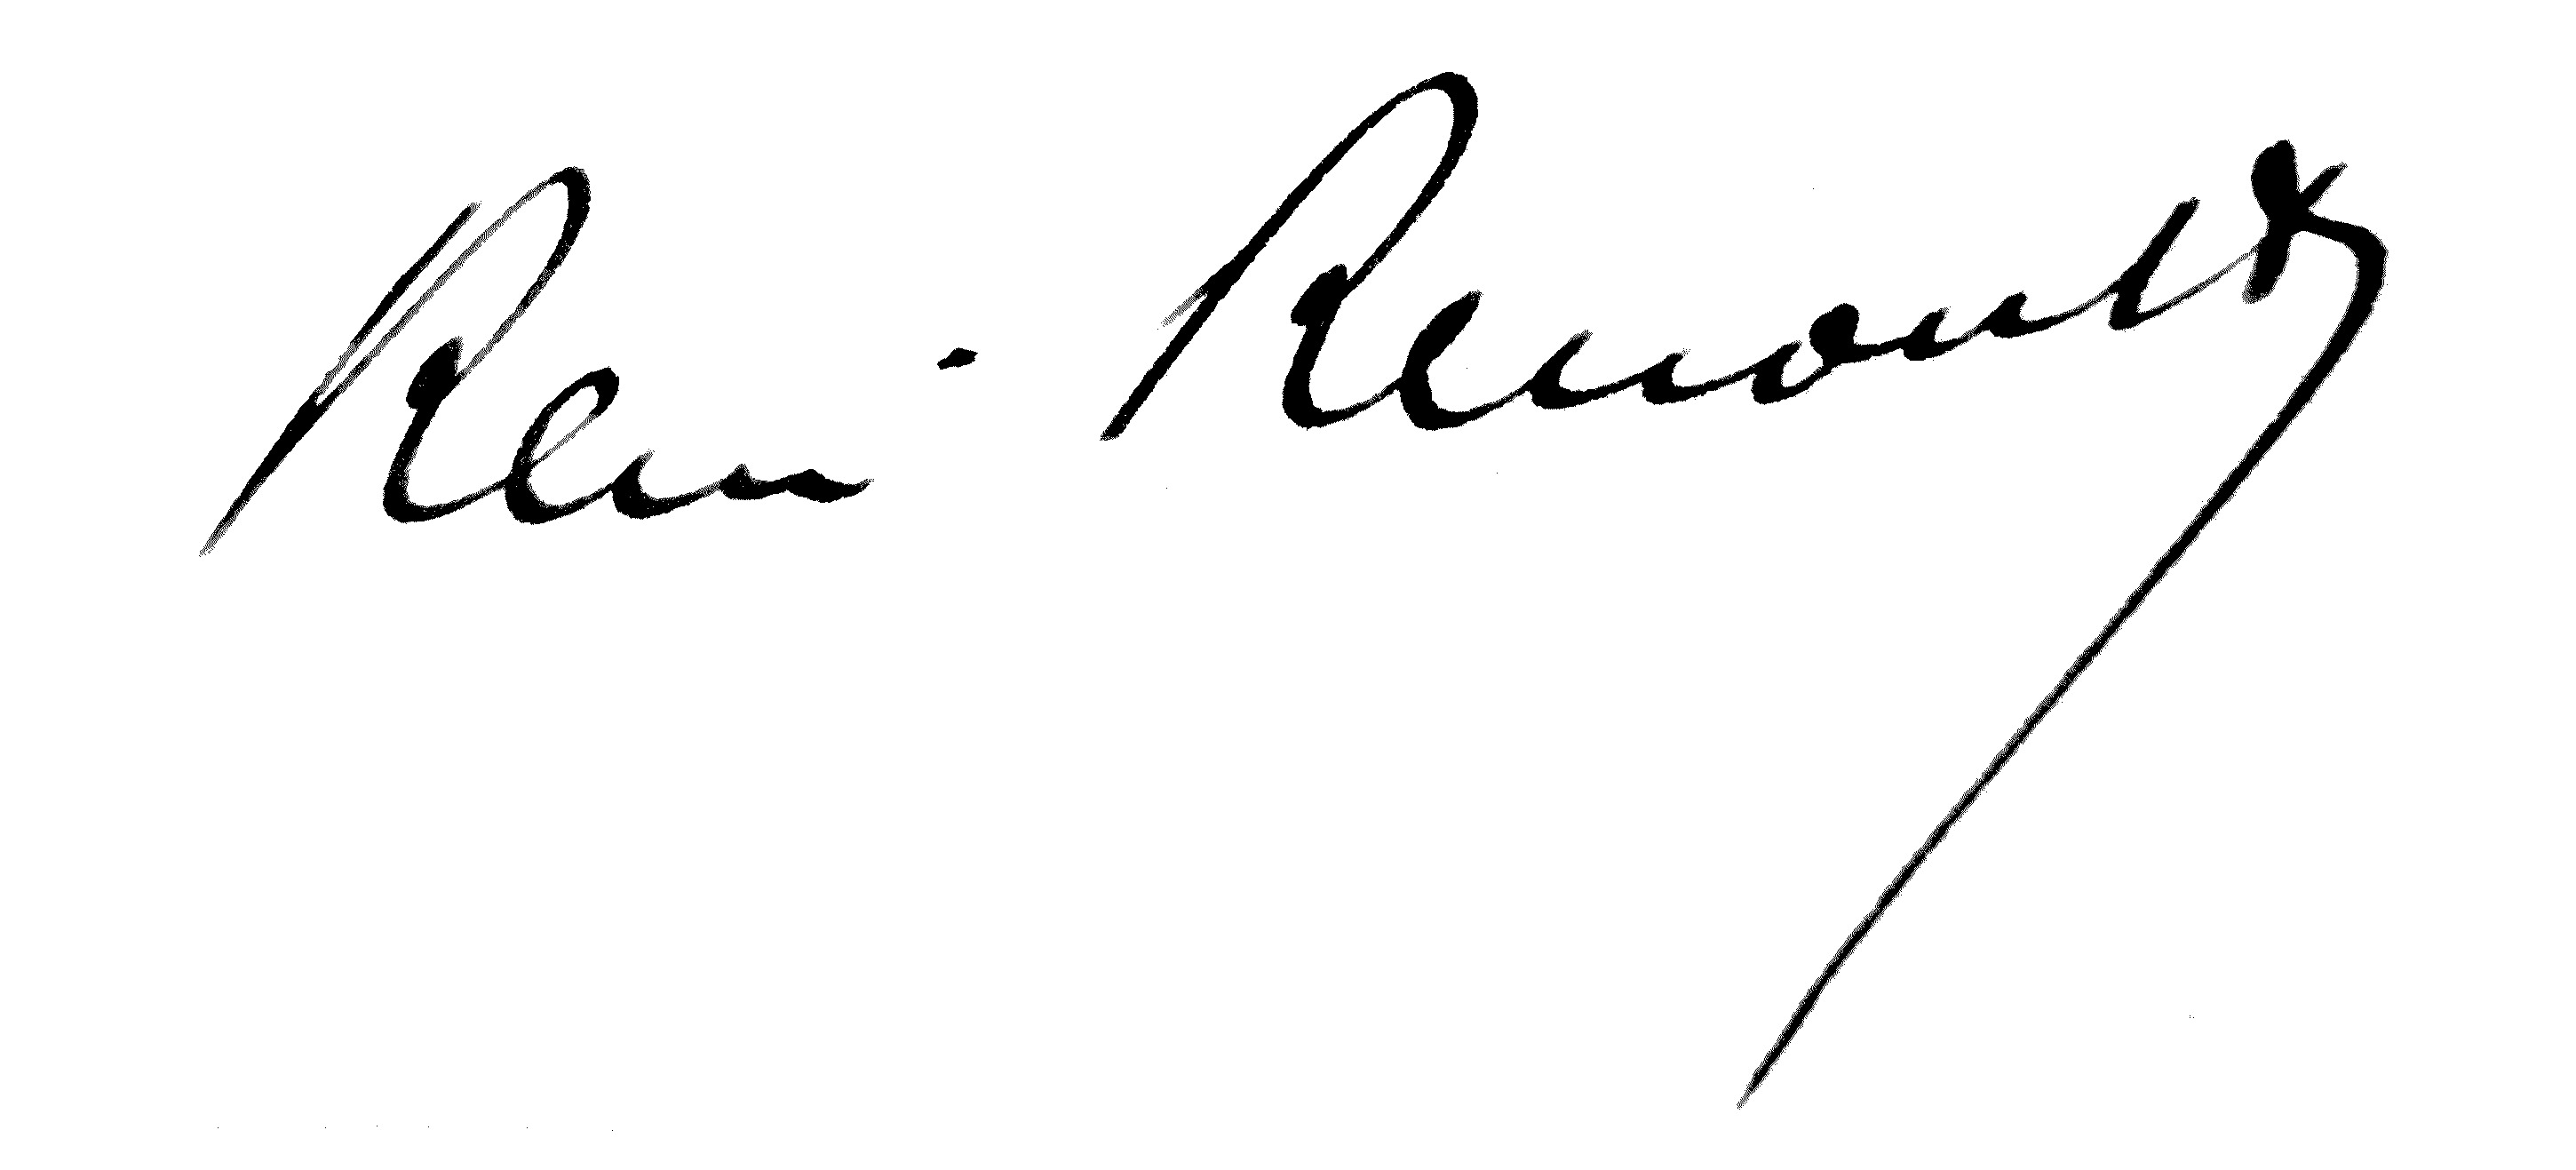
Signature of: rené renoult